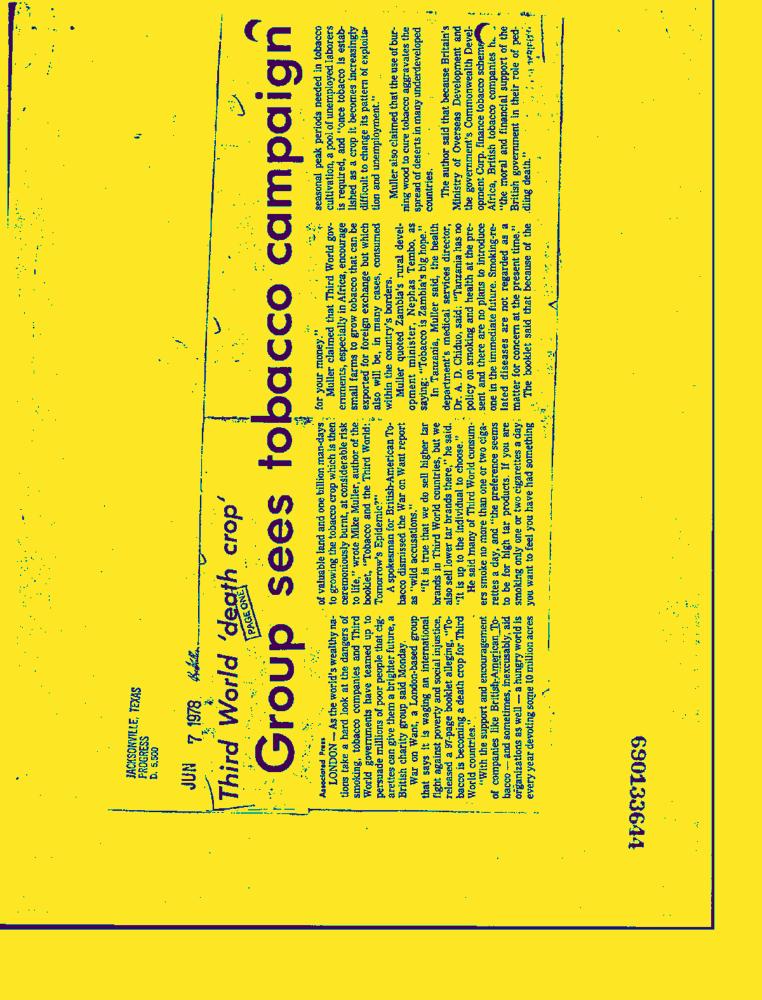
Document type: News-Article